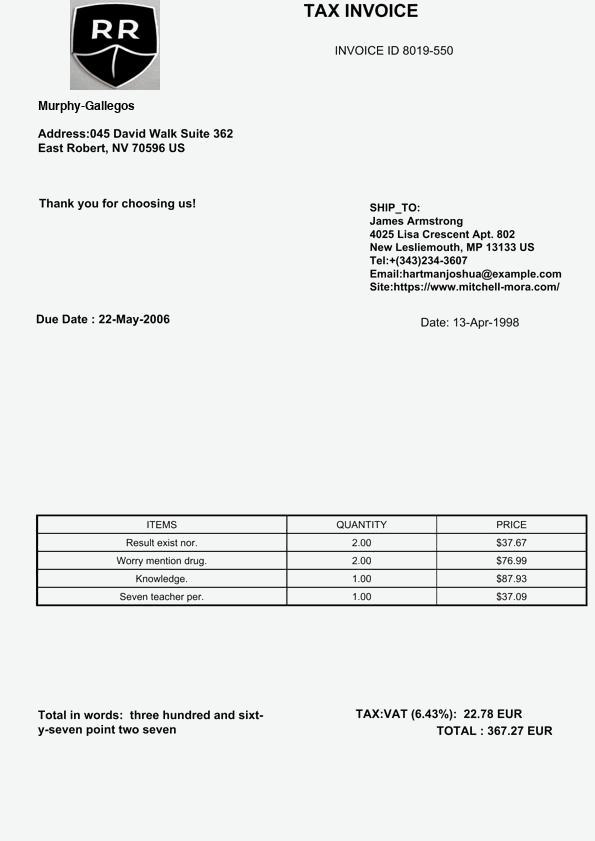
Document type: Invoice